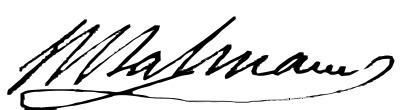
Signature of: josé manuel balmaceda